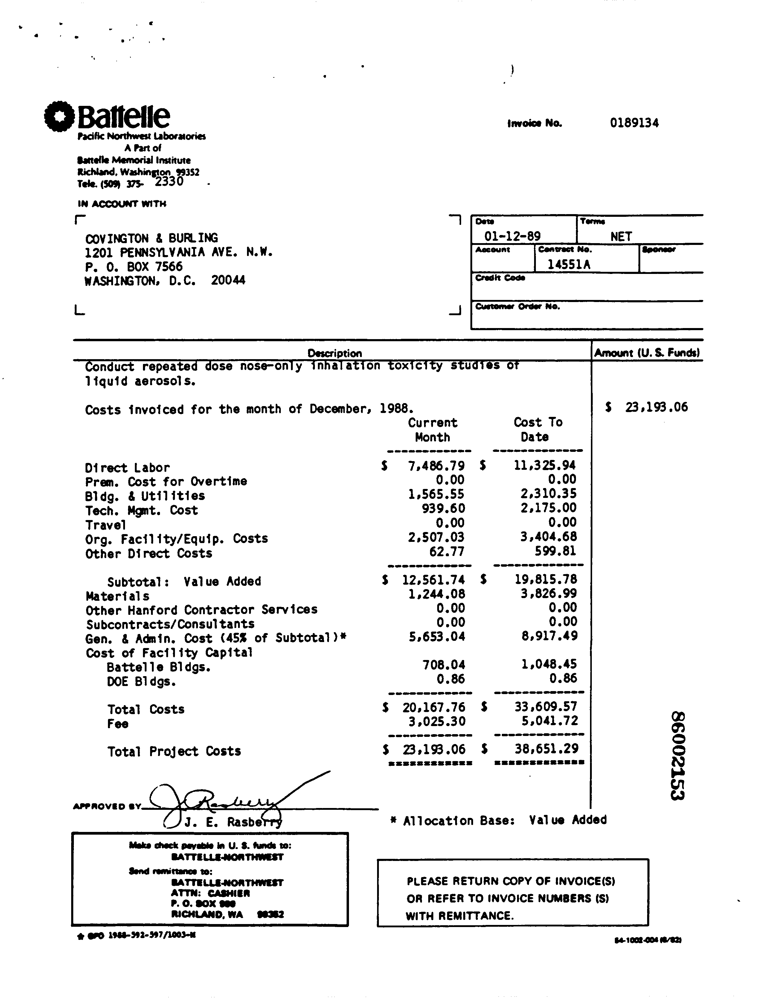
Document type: Invoice